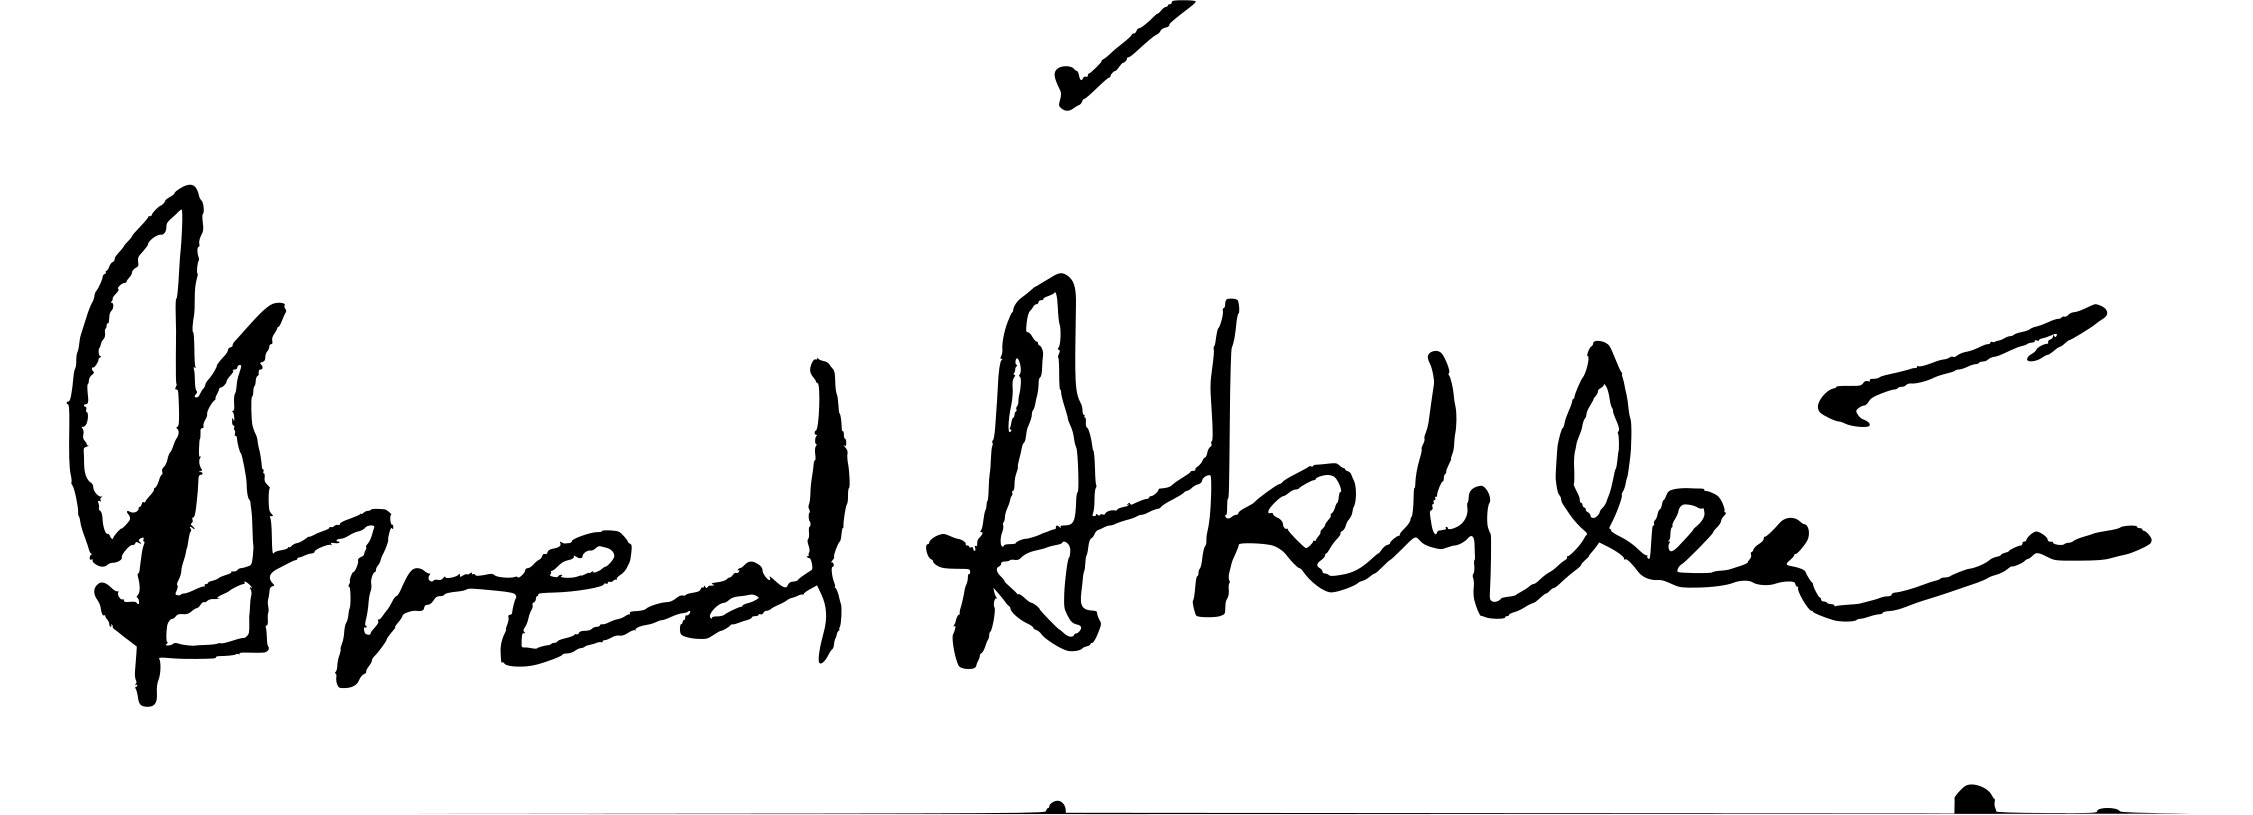
Signature of: javed akhtar